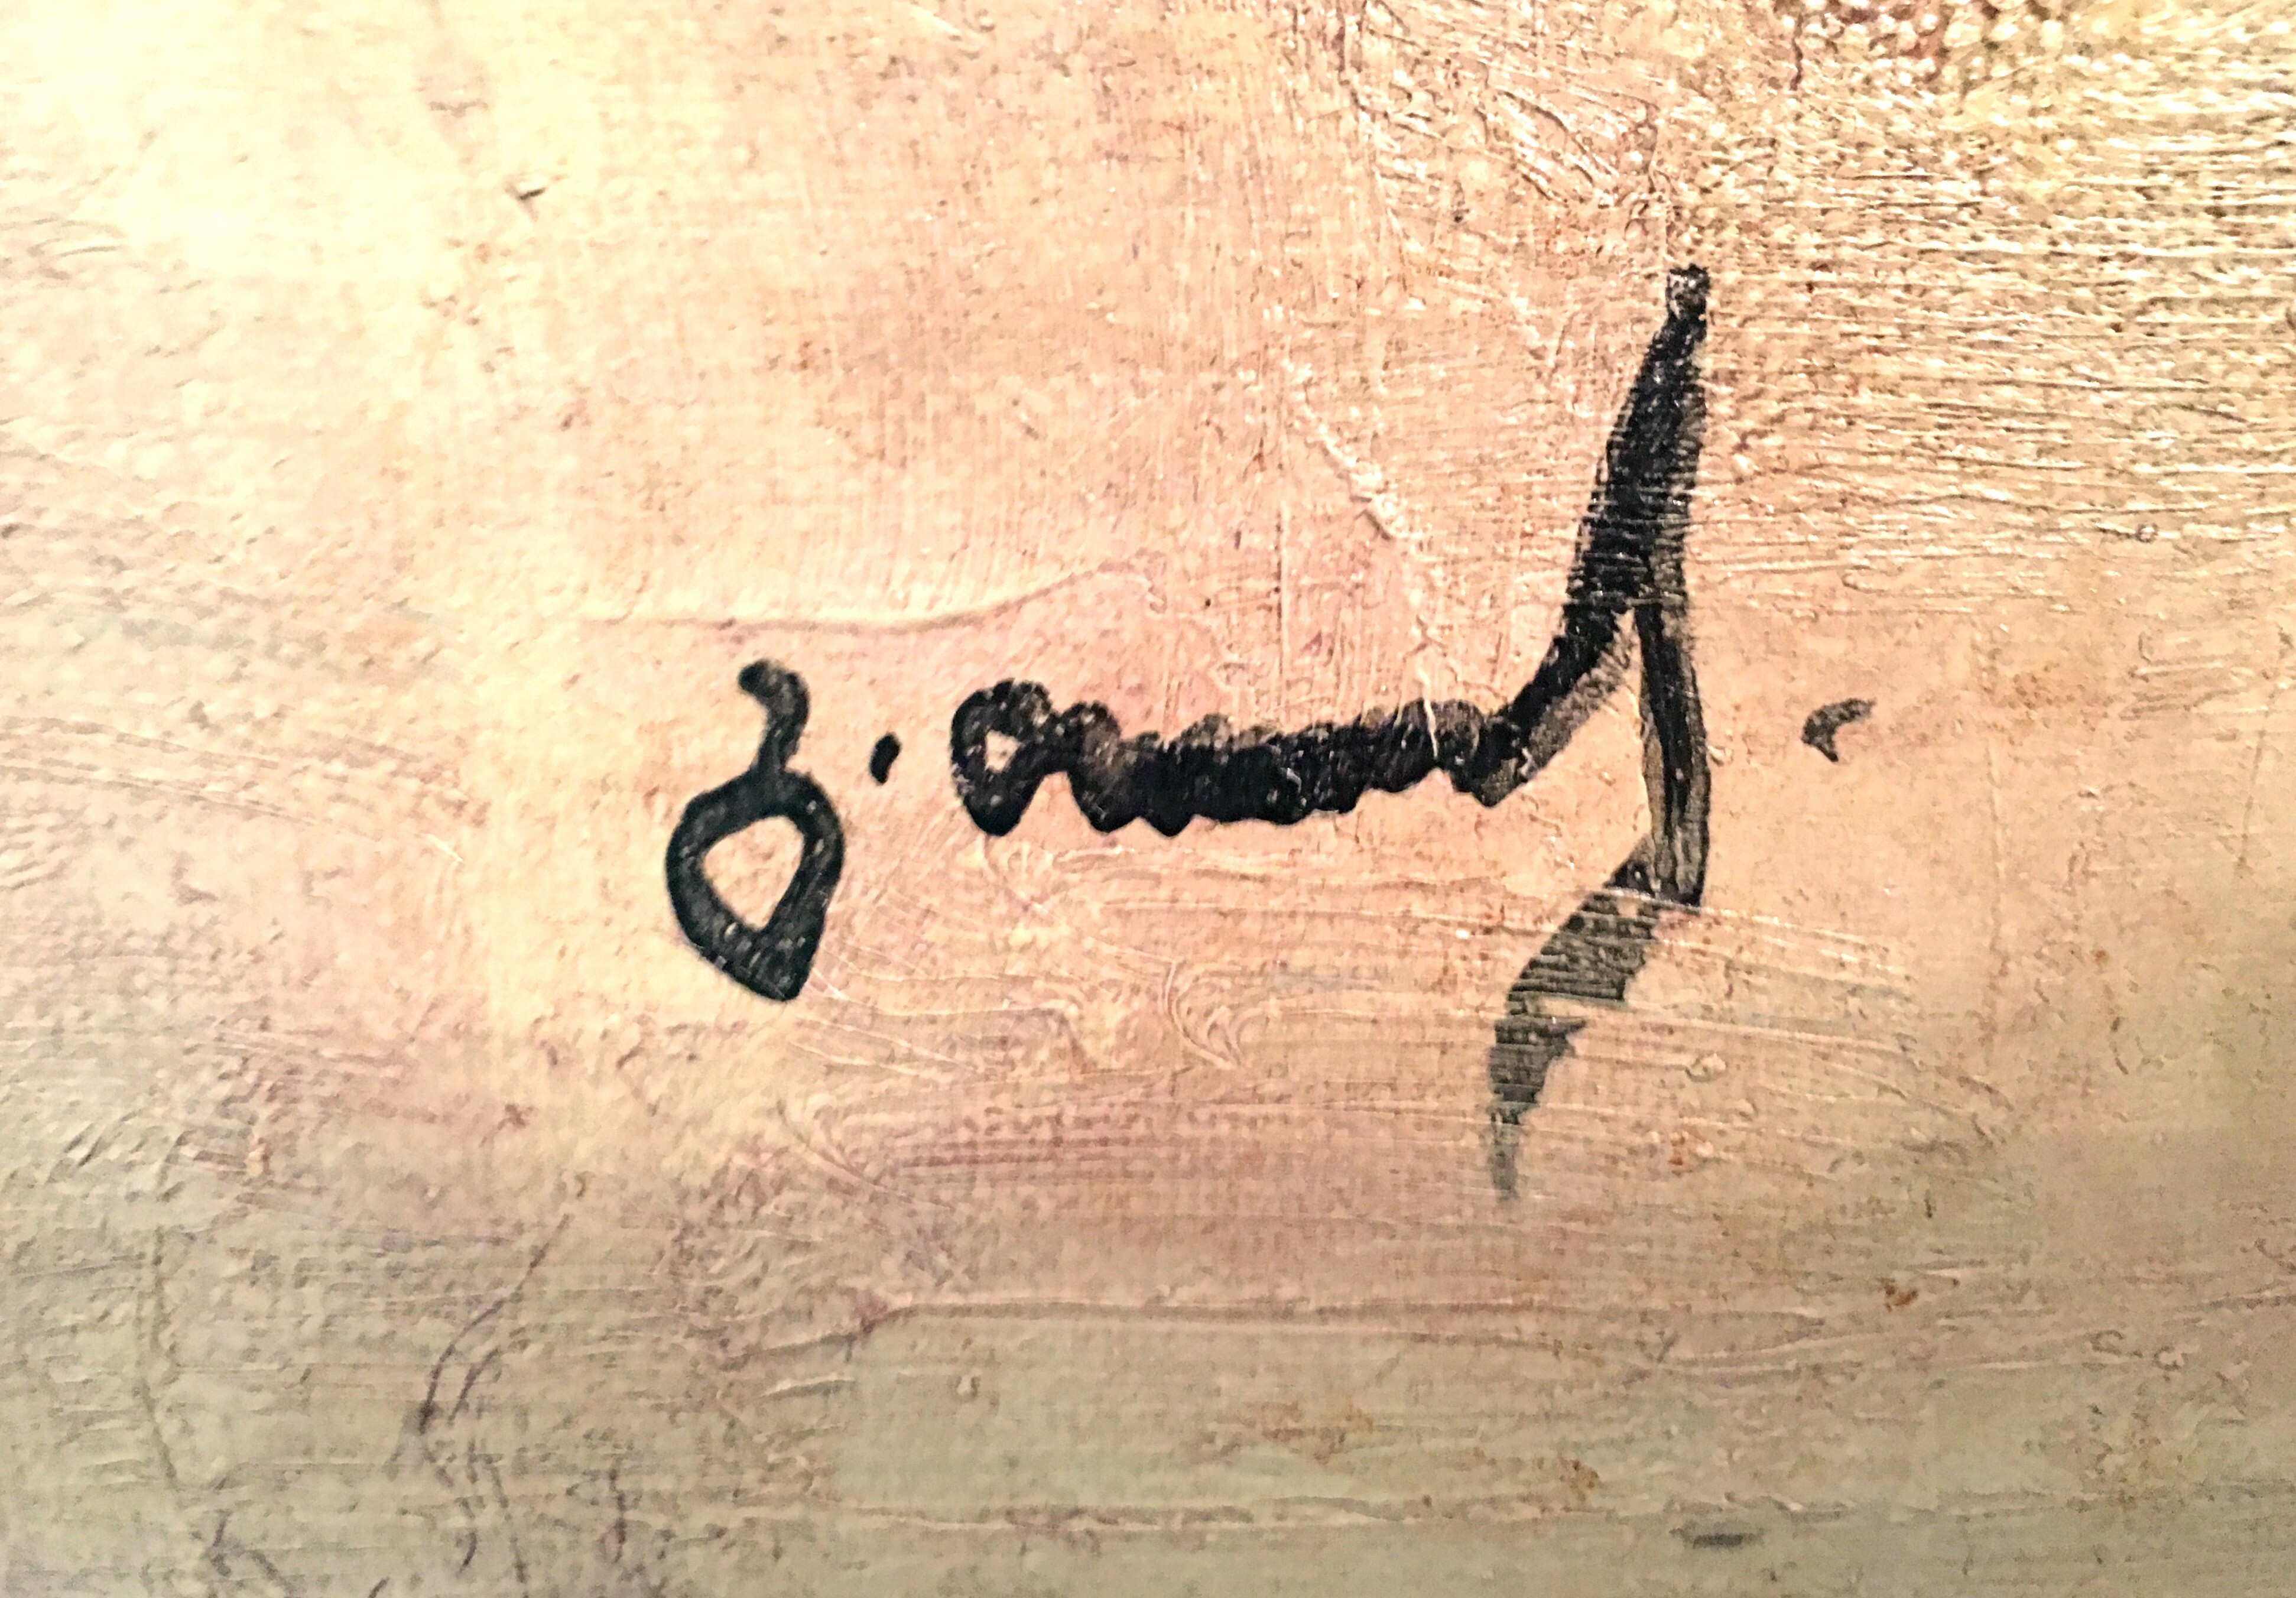
Signature of: georgy georgevich totibadze